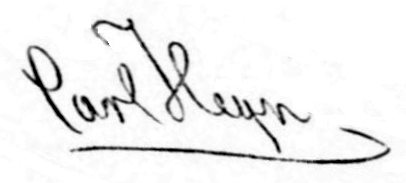
Signature of: carl heyn